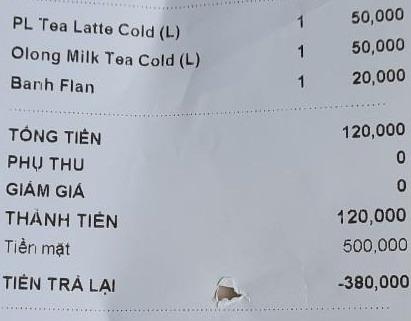
<table>
<tr>
<td>PL Tea Latte Cold (L)</td>
<td>1</td>
<td>50,000</td>
</tr>
<tr>
<td>Olong Milk Tea Cold (L)</td>
<td>1</td>
<td>50,000</td>
</tr>
<tr>
<td>Banh Flan</td>
<td>1</td>
<td>20,000</td>
</tr>
</table>

TỔNG TIỀN 120,000
PHỤ THU 0
GIẢM GIÁ 0
THÀNH TIỀN 120,000
Tiền mặt 500,000
TIỀN TRẢ LẠI -380,000